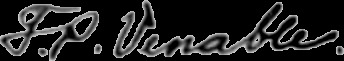
Signature of: francis preston venable